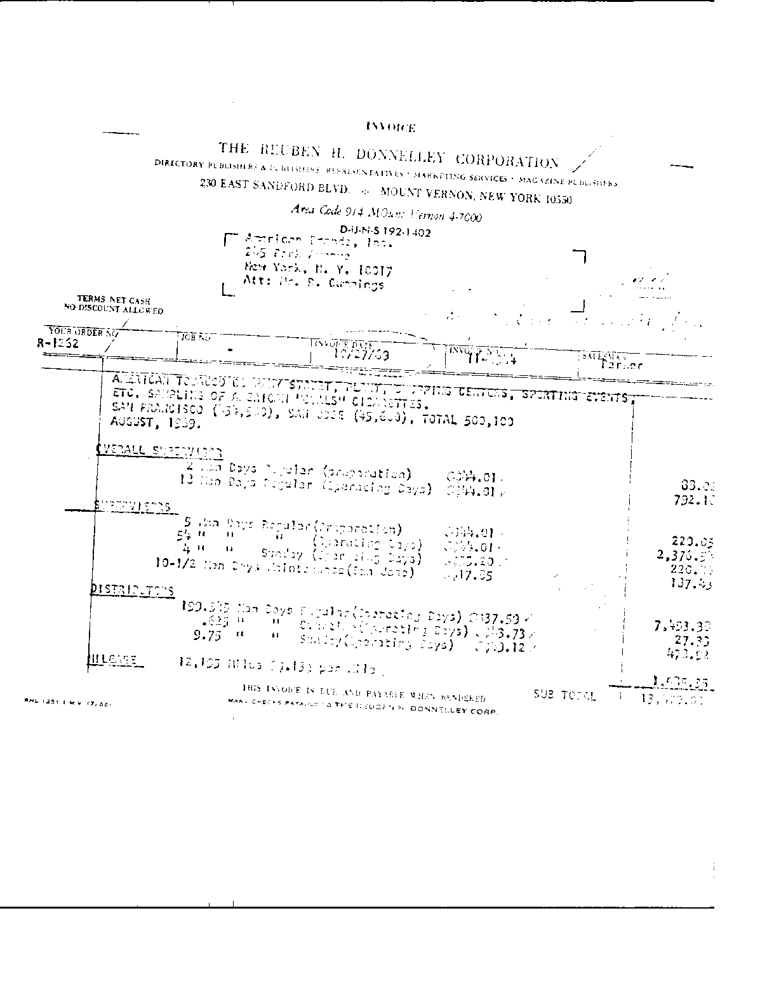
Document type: Invoice